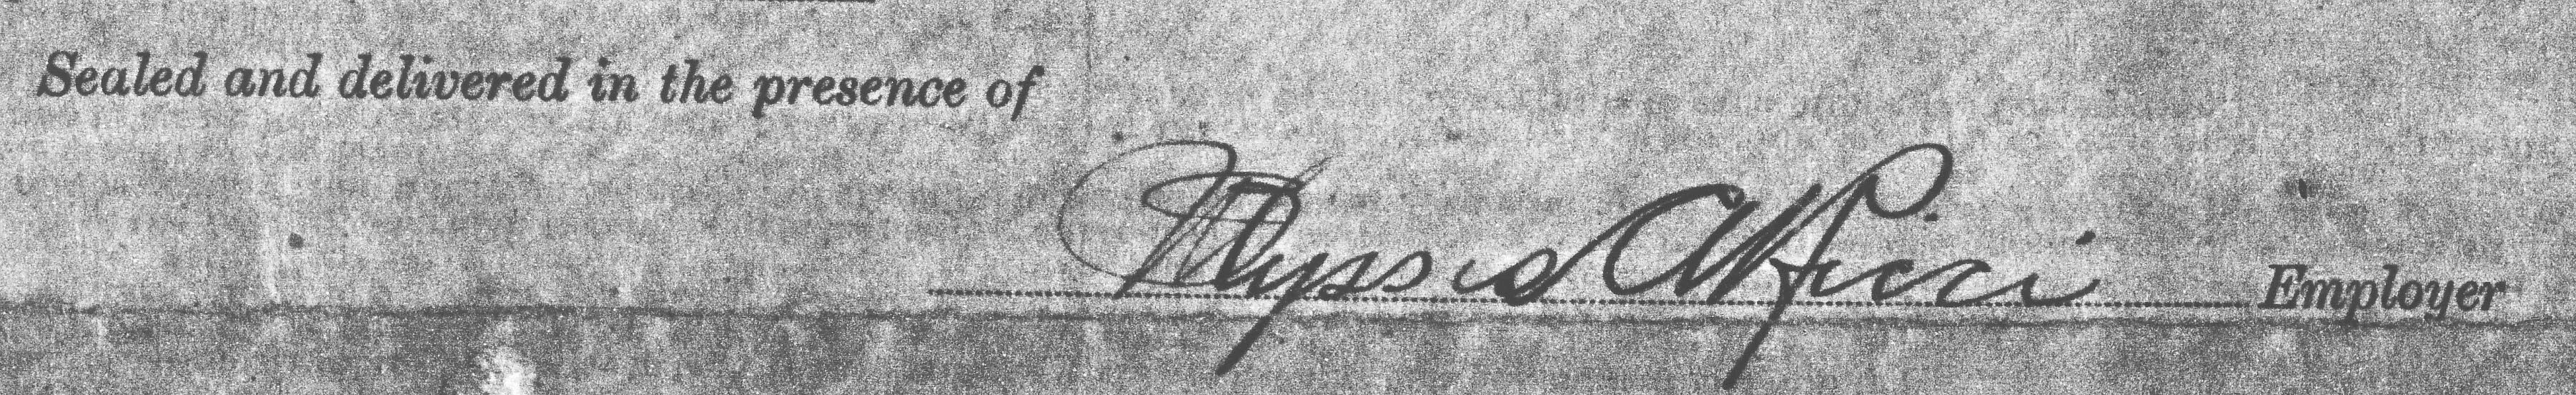
Signature of: ulysses ricci